Question: Which state is mentioned in the document?
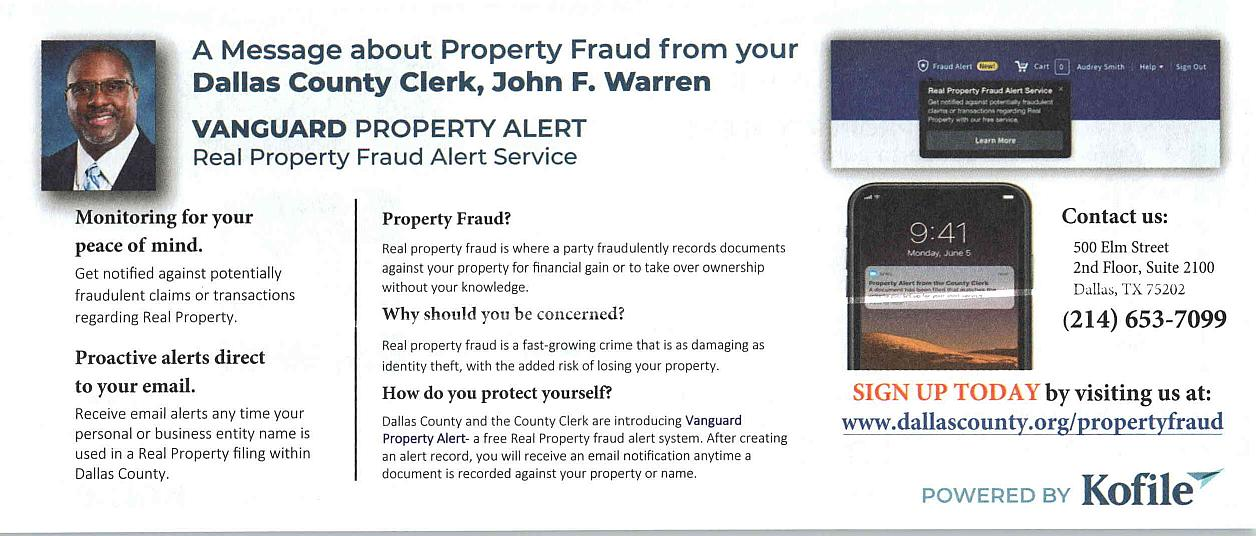
Answer: "TX"